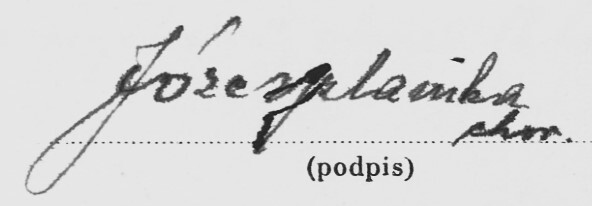
Signature of: q131107385